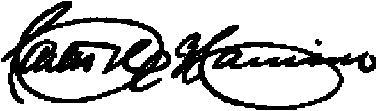
Signature of: carter harrison iii